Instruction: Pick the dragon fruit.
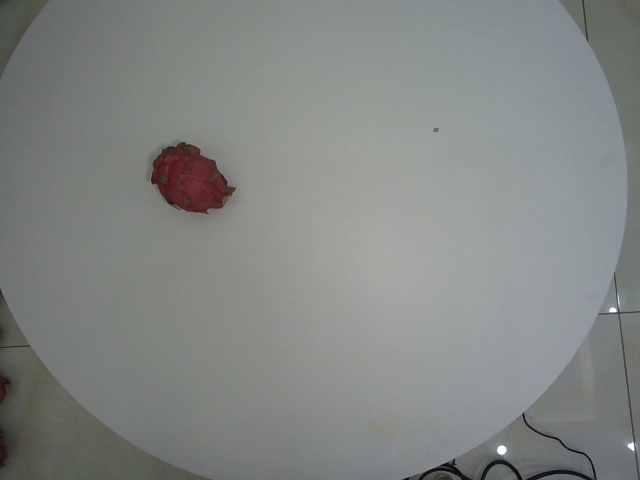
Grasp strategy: vertical